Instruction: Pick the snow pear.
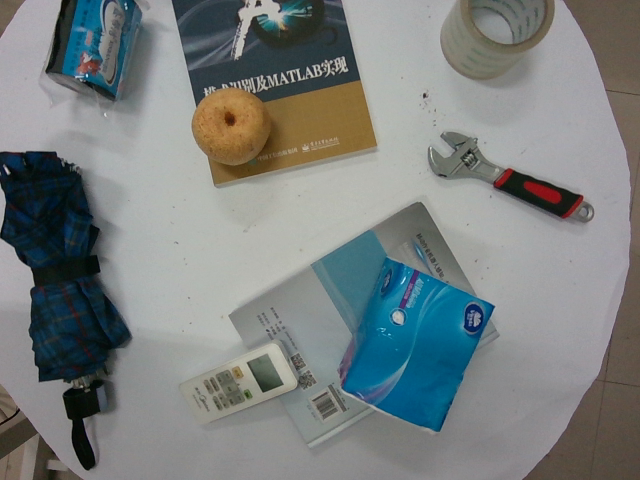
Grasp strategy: vertical